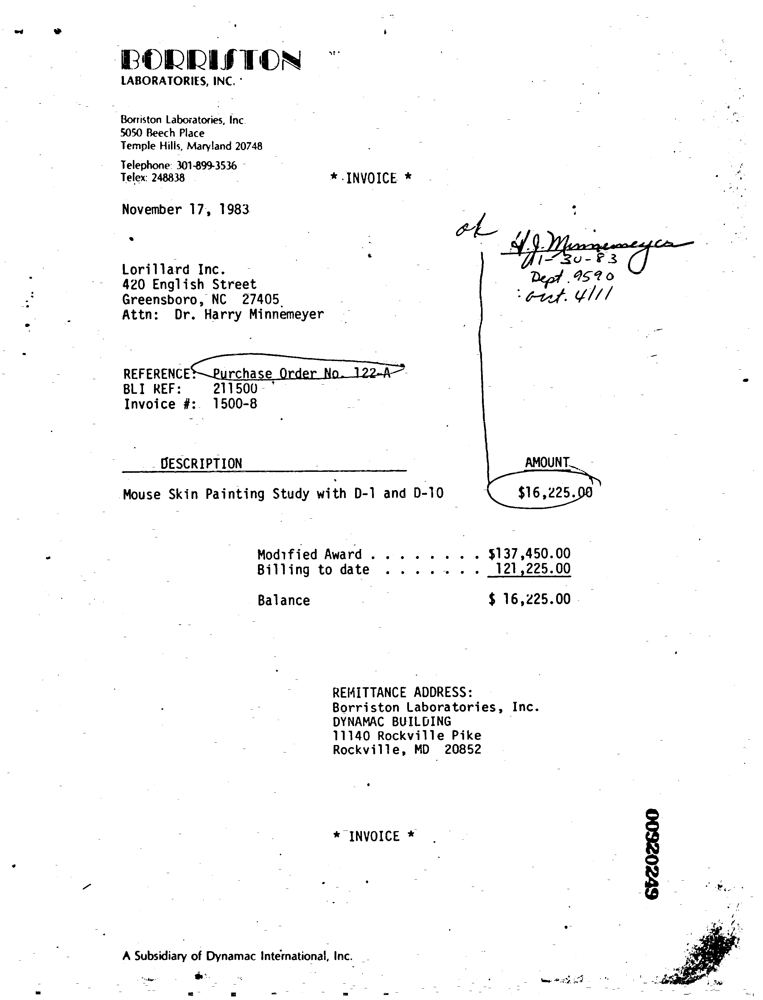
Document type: Invoice